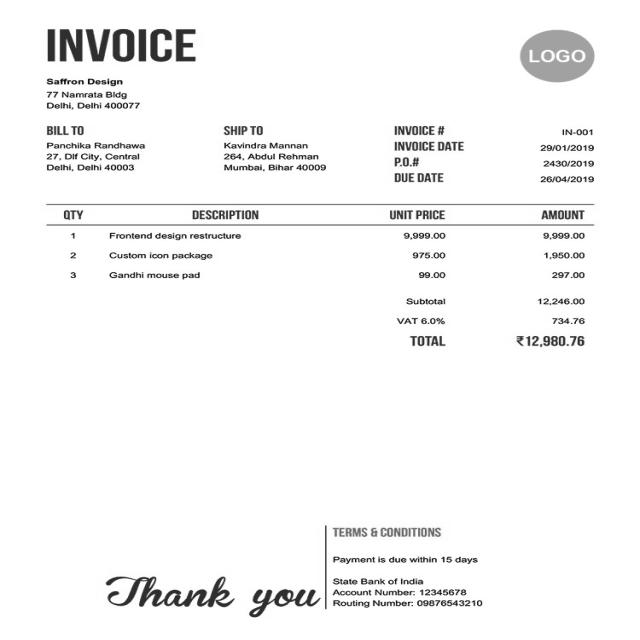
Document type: Invoice